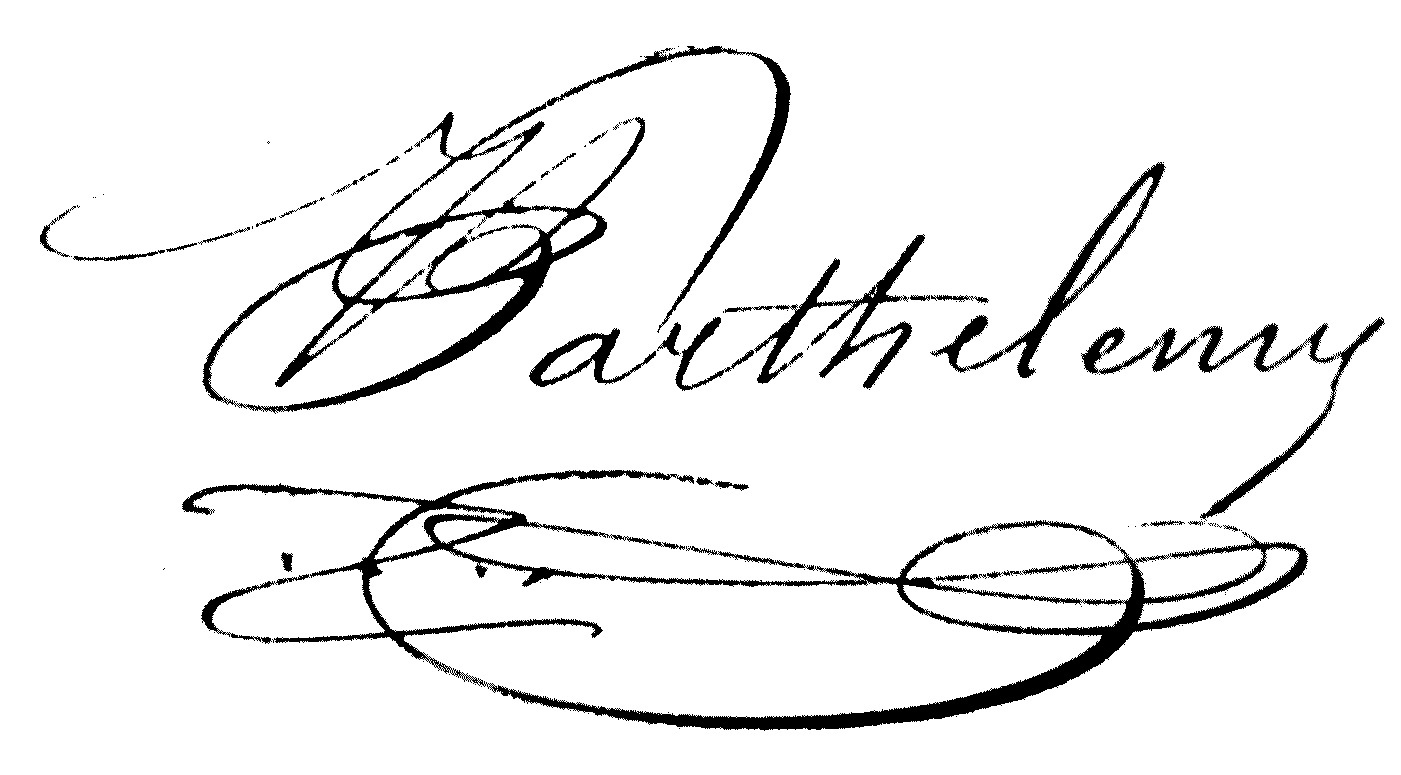
Signature of: jacques eugène barthélémy